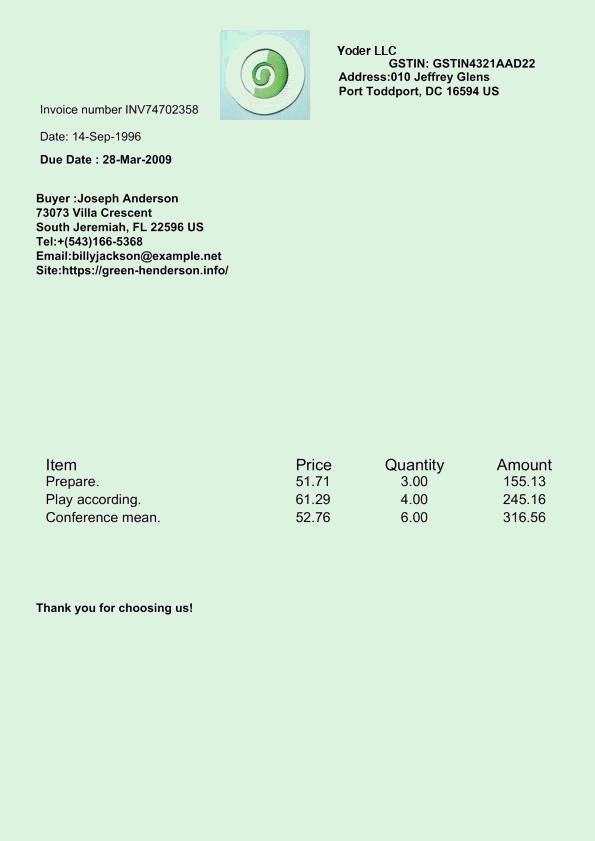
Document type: Invoice